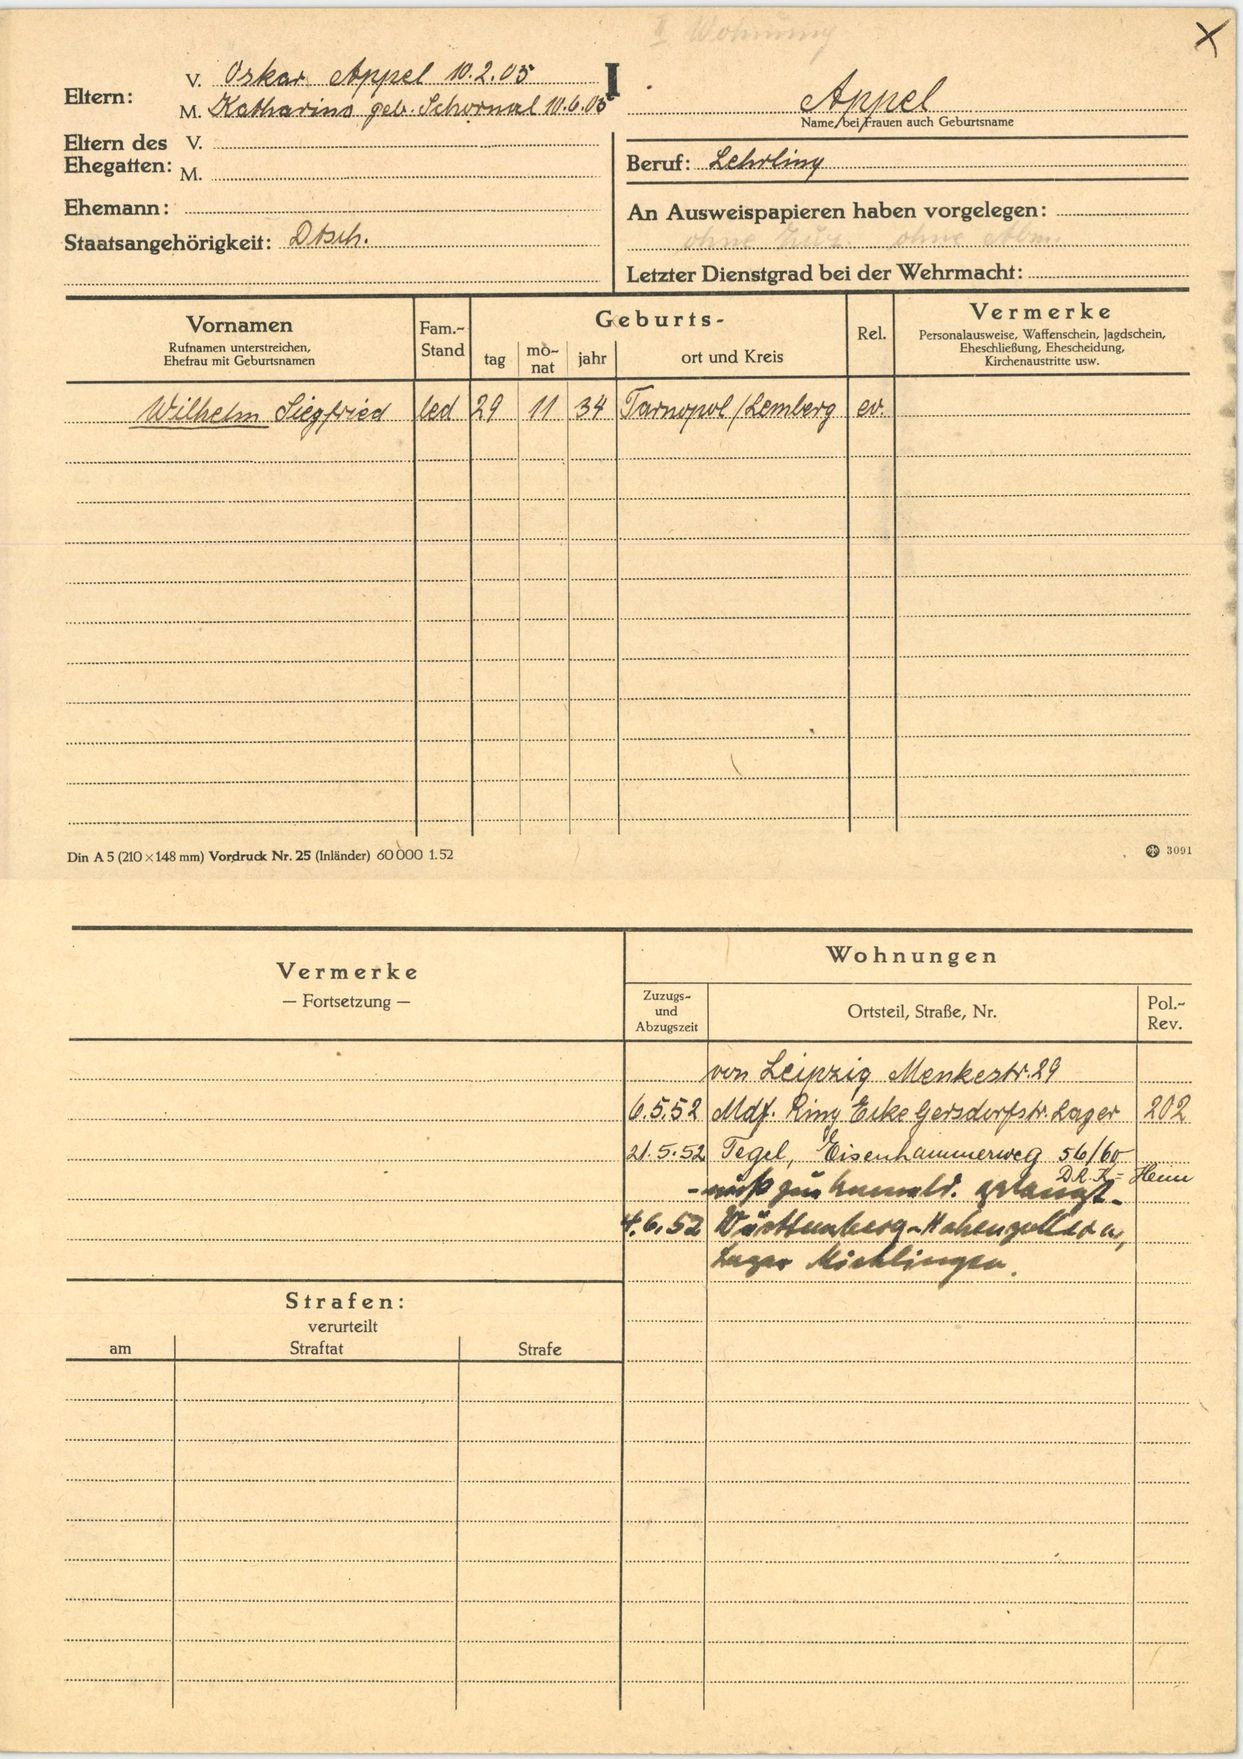
Appel